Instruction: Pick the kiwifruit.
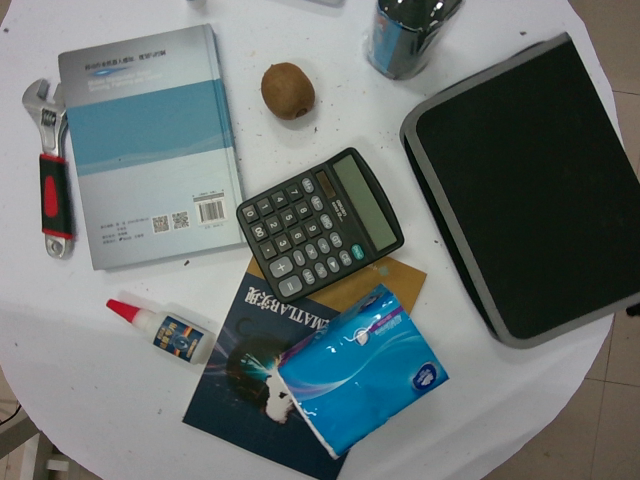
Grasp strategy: vertical